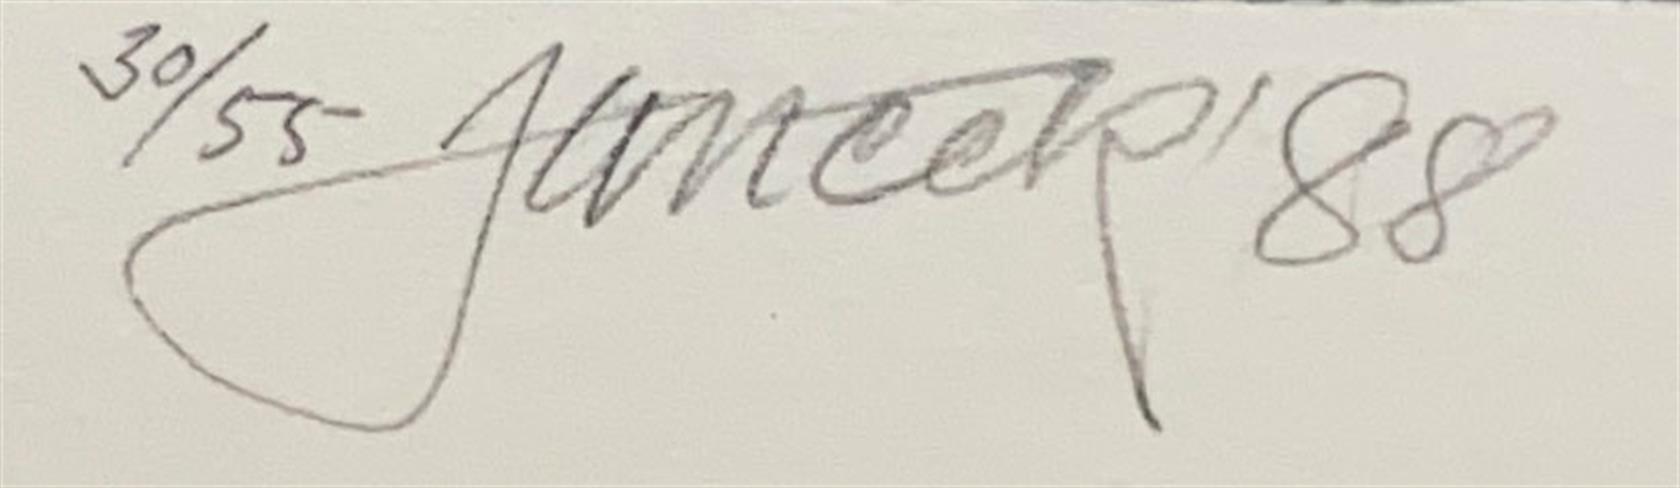
Signature of: james janíček